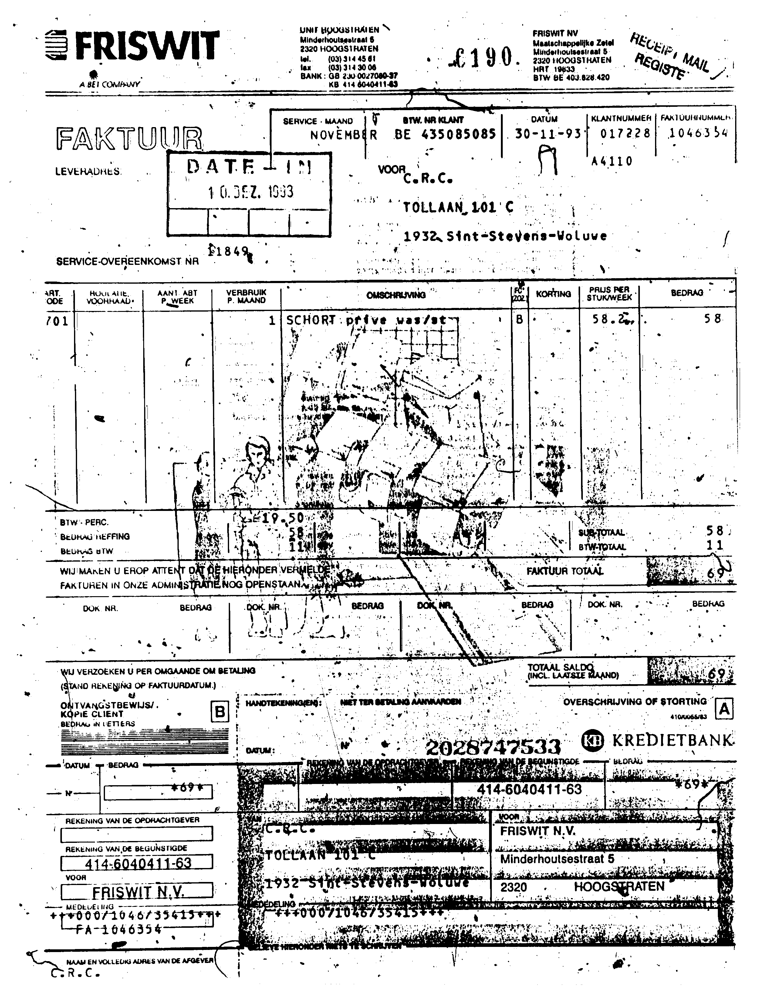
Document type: Invoice